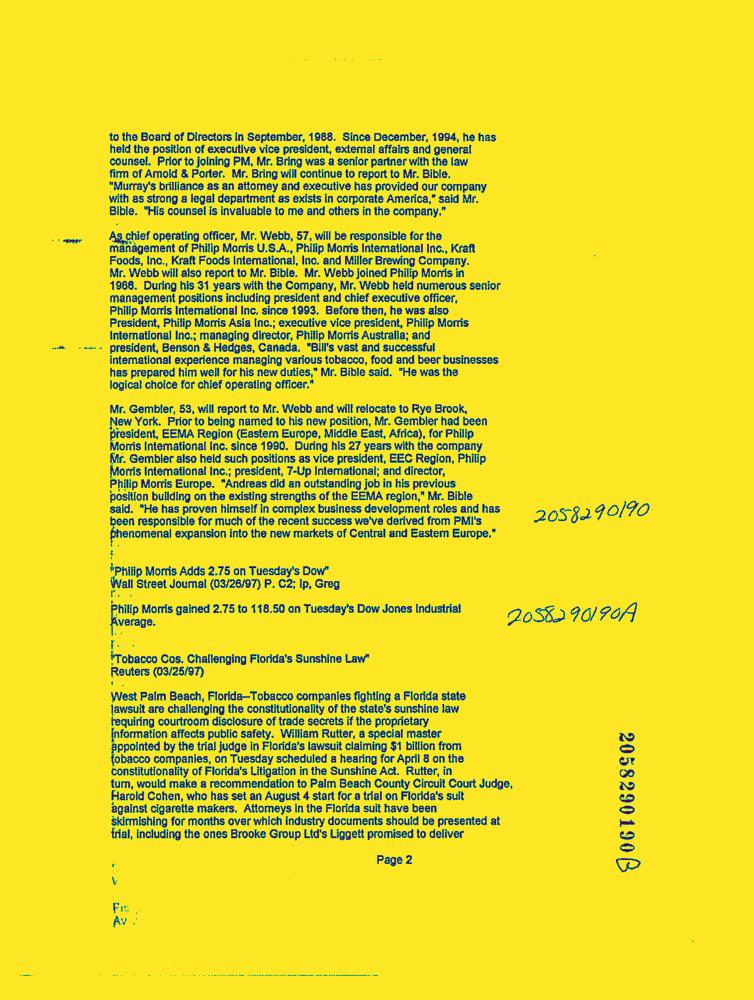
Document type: News-Article